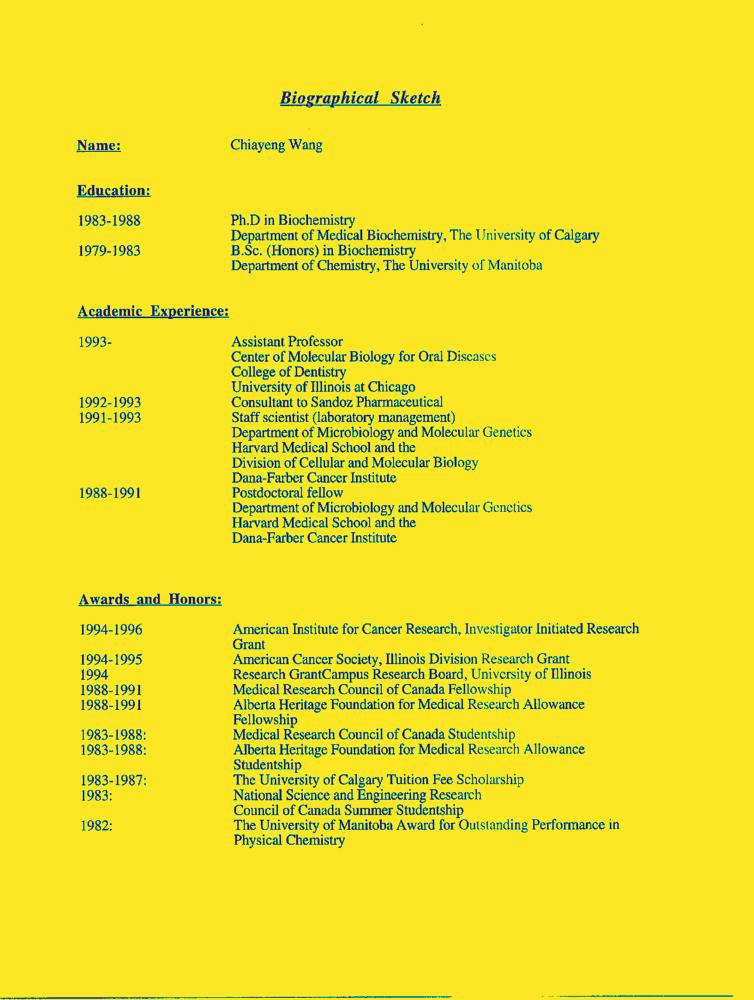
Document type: Resume-Doc